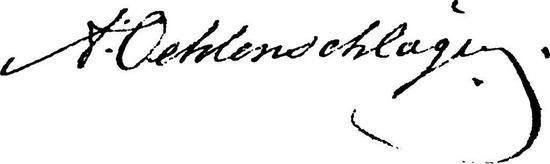
Signature of: adam oehlenschläger